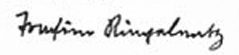
Signature of: joachim ringelnatz